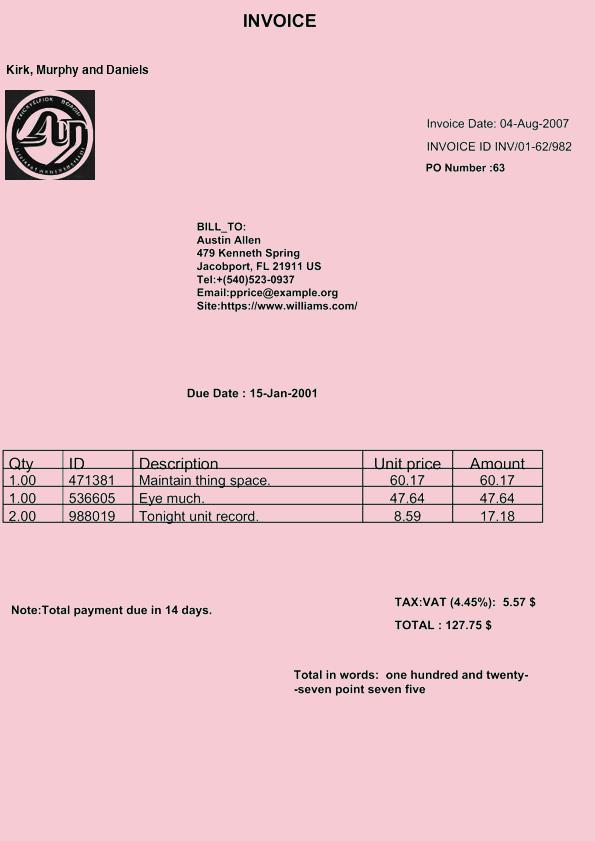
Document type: Invoice